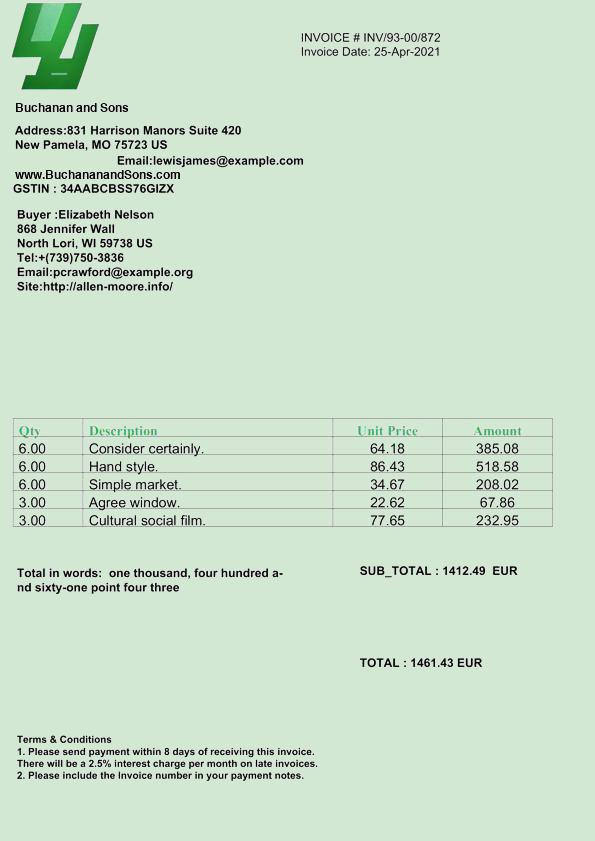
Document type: Invoice